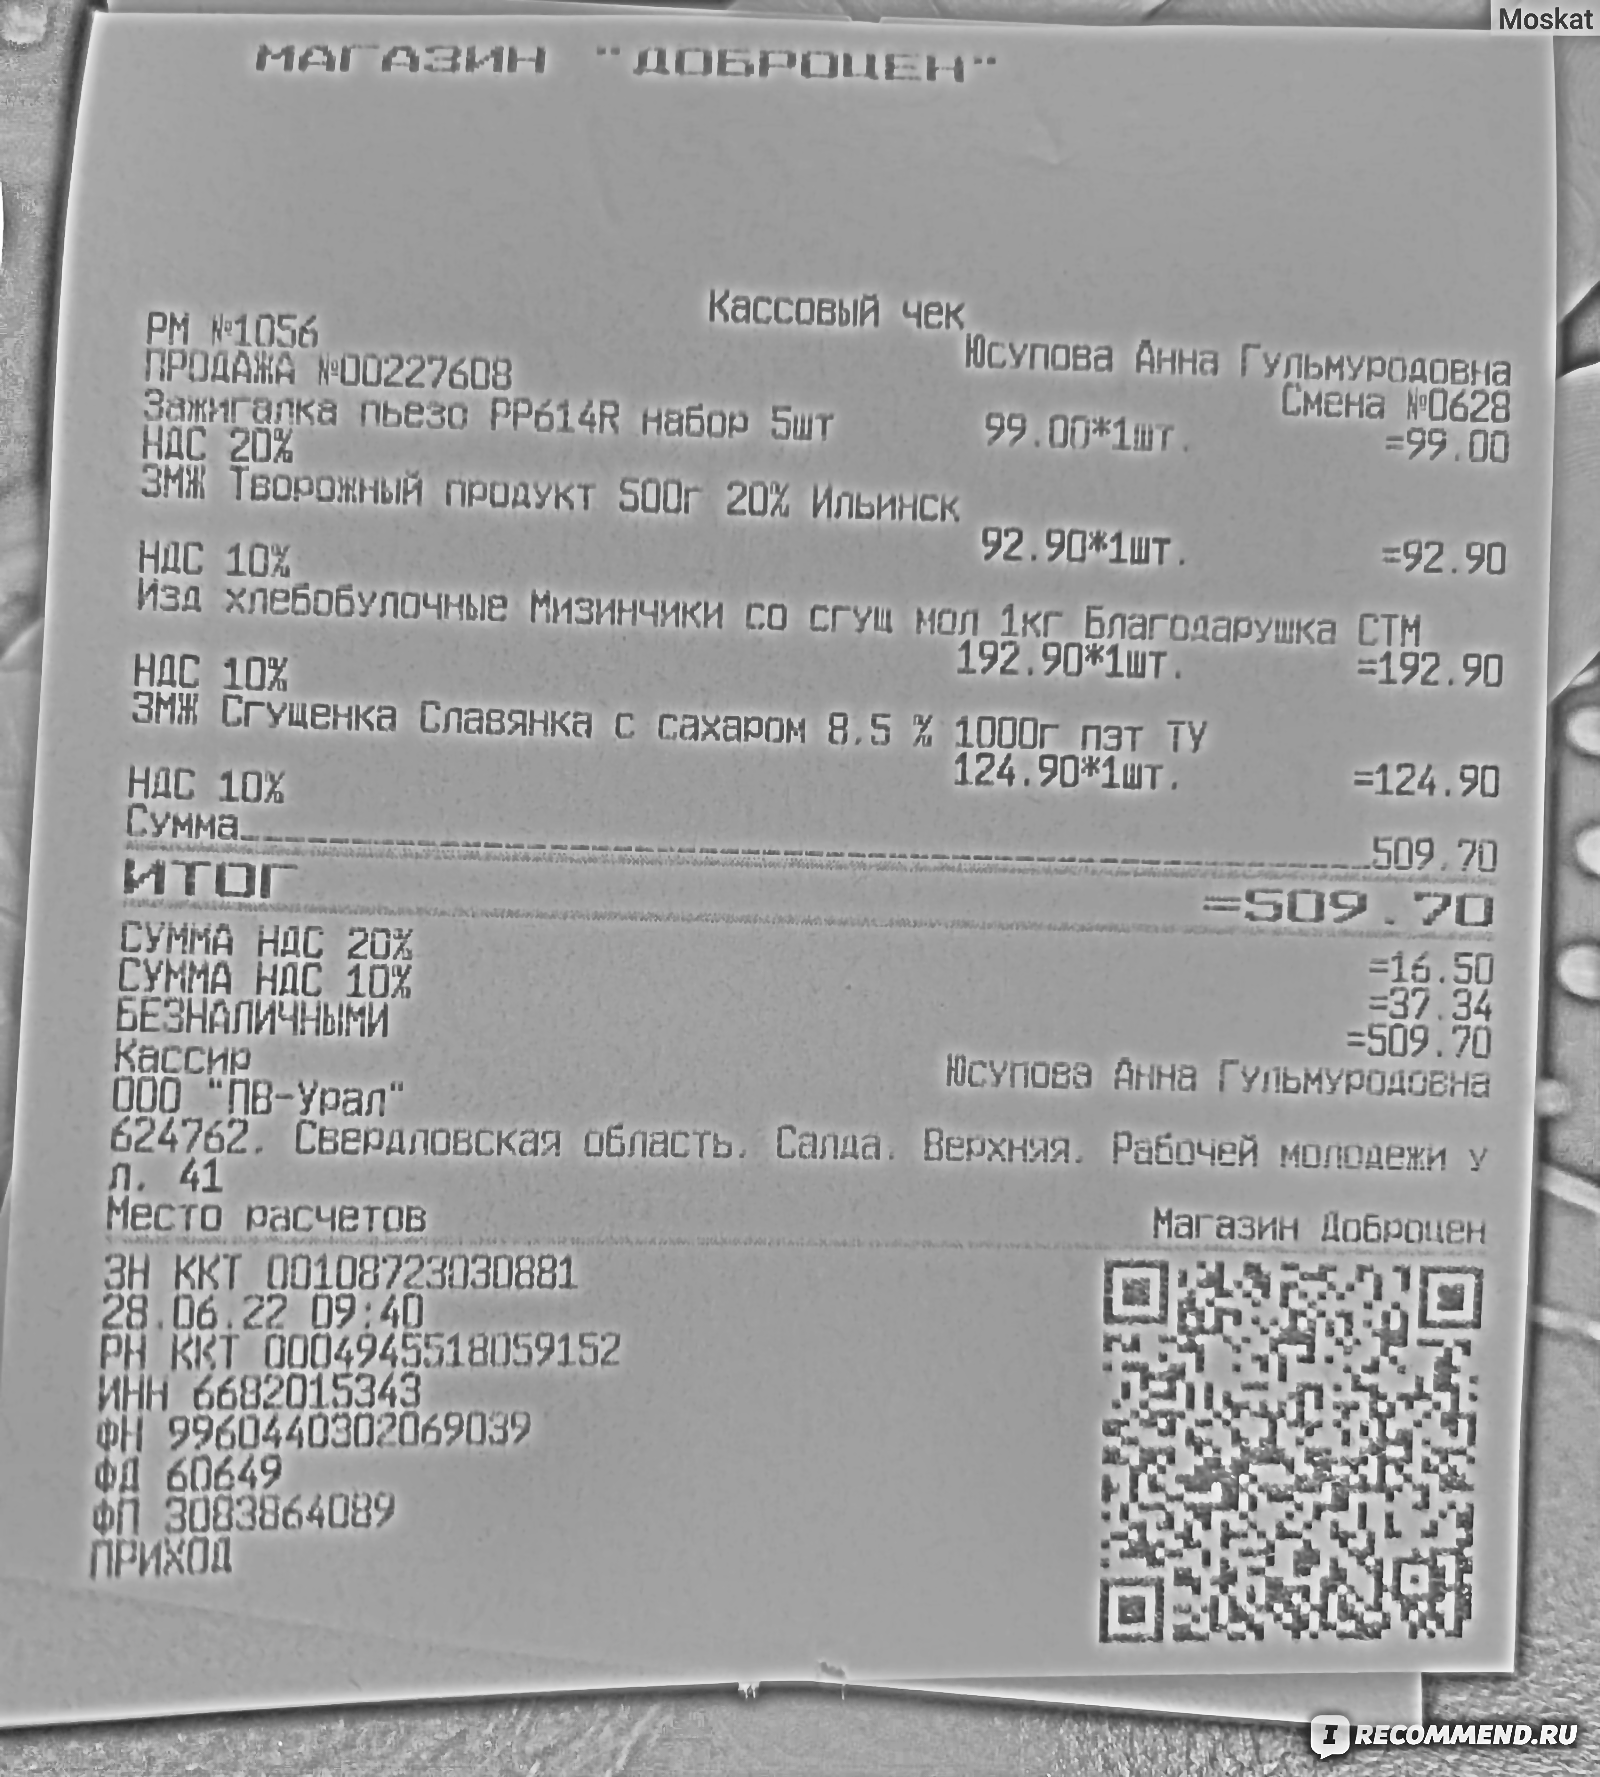
Продавец: ООО "ПВ-Урал"
ИНН: 6682015343
Дата: 28.06.22
Товары: Зажигалка пьезо РР614R набор 5шт; ЗМК Творожный продукт 500г 20% Ильинск; Изд хлебобулочные Мизинчики со стуч мол 1кг; ЗМК Сгущенка Славянка с сахаром 8.5% 1000г
Количество: 1.000; 1.000; 1.000; 1.000
Цена: 92.90; 99.00; 192.90; 124.90
Сумма: 92.90; 99.00; 192.90; 124.90
Итого: 509.70